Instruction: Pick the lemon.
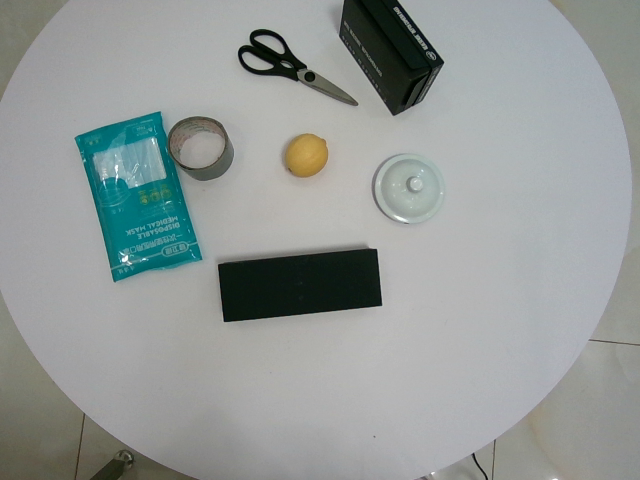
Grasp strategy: vertical